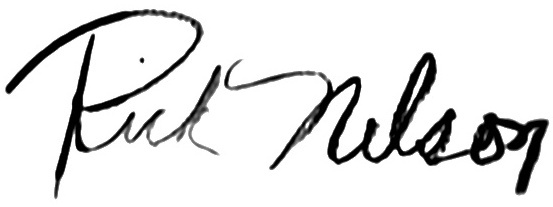
Signature of: ricky nelson